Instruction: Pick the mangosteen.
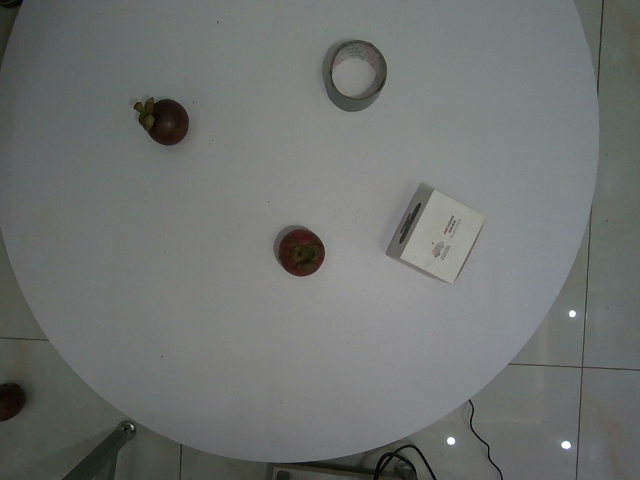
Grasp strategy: vertical